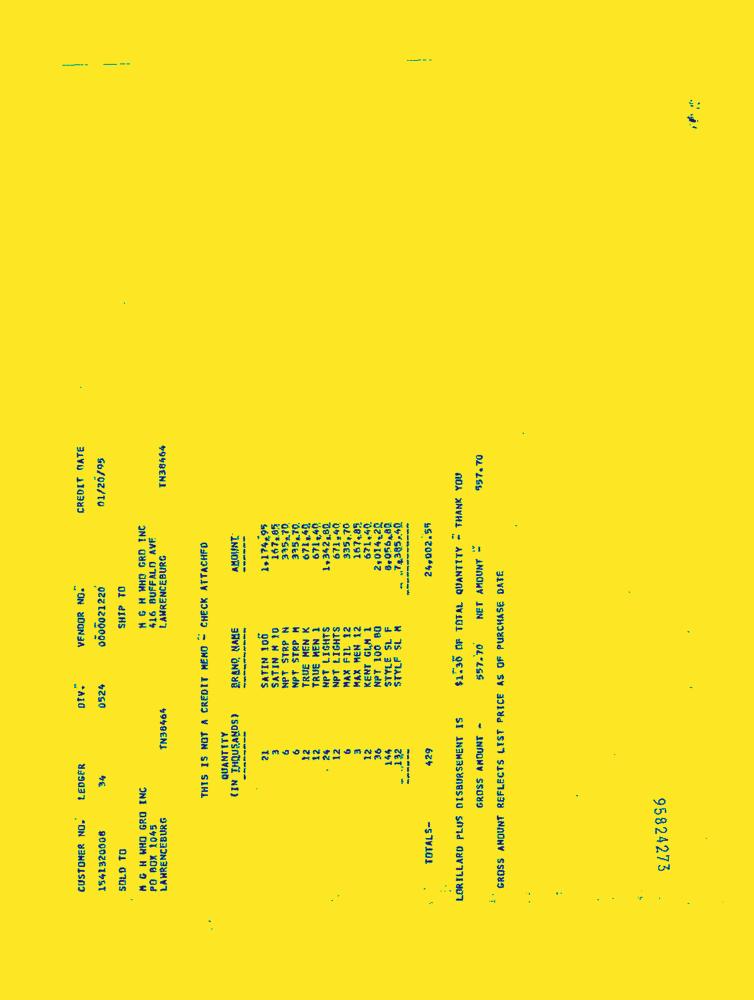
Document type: Invoice-Doc